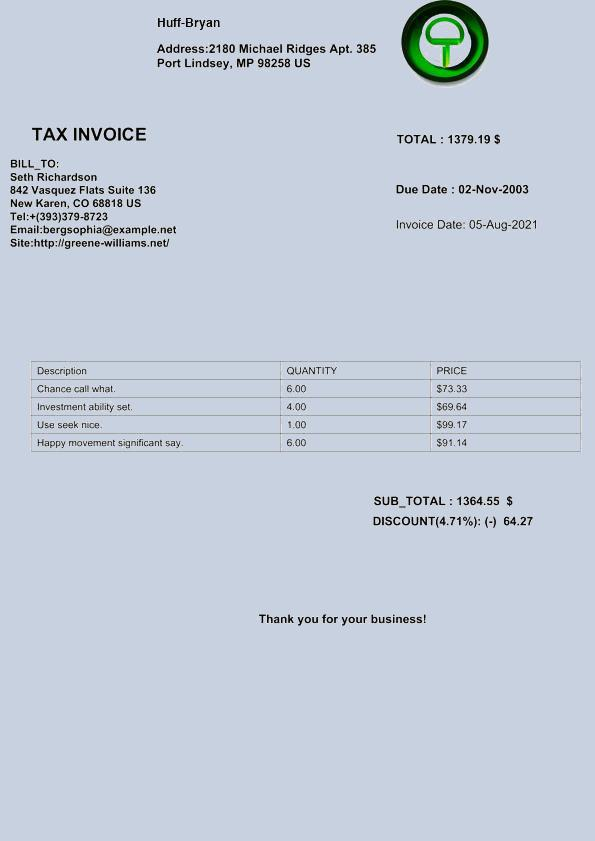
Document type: Invoice